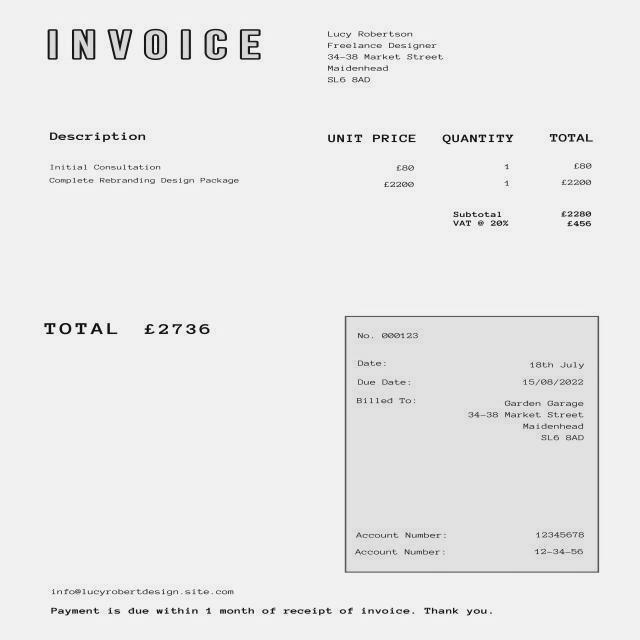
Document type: Invoice